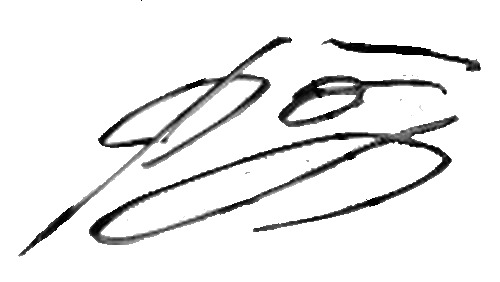
Signature of: kaname ōtori